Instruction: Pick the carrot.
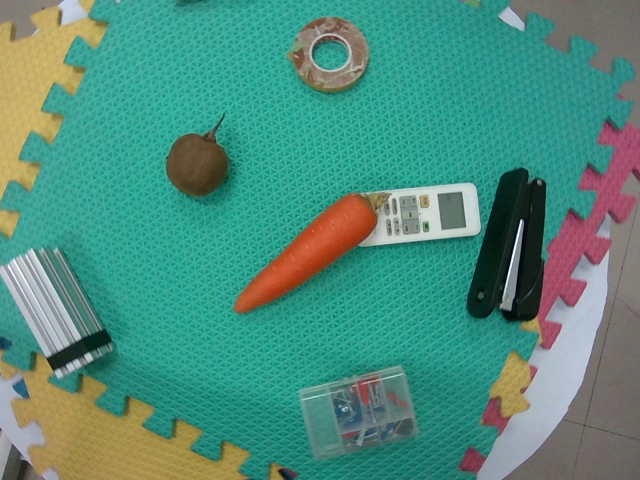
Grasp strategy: vertical